Question: What do the imaging results show?
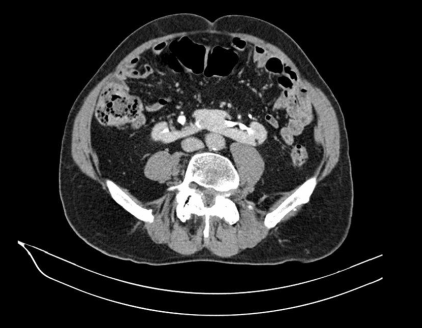
Answer: The imaging shows •  Parenchymal bridge ("isthmus") connecting the inferior poles of both kidneys = Horseshoe kidneys
•  Complete duplication of the right ureter.
•  a 0.7 x 0.3 cm fat containing lesion in the inferior pole of the left kidney.
•  Multiple tiny calcifications bilaterally.
•  1.3cm cyst in the anterior aspect of the left kidney, containing a small calcification on its edge. There is a small angiomyolipoma in the left portion of the horseshoe kidney - the attenuation is lower than the water in the cysts..